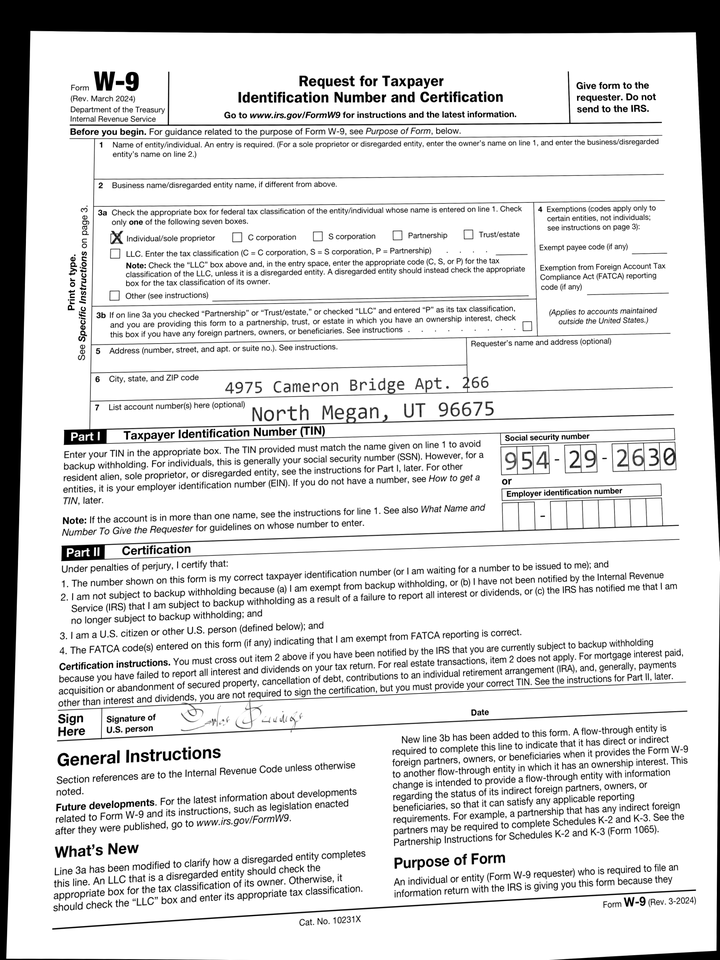
adr1: 4975 Cameron Bridge Apt. 266
adr2: North Megan, UT 96675
cbx: yes
ssn: 954292630